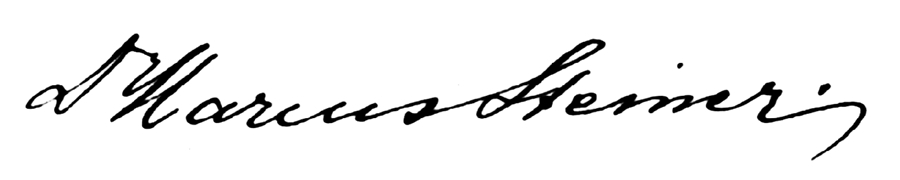
Signature of: markus steiner